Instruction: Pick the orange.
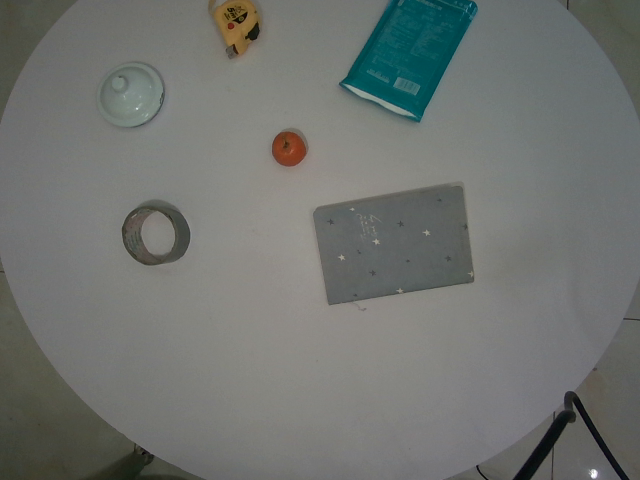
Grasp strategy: vertical